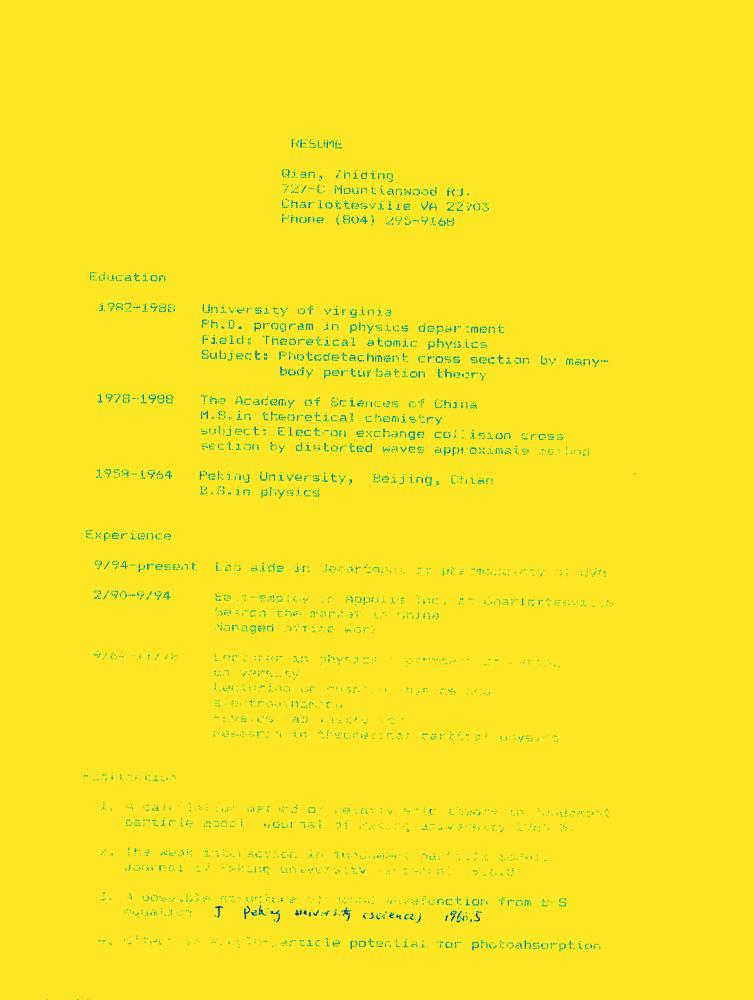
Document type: Resume-Doc